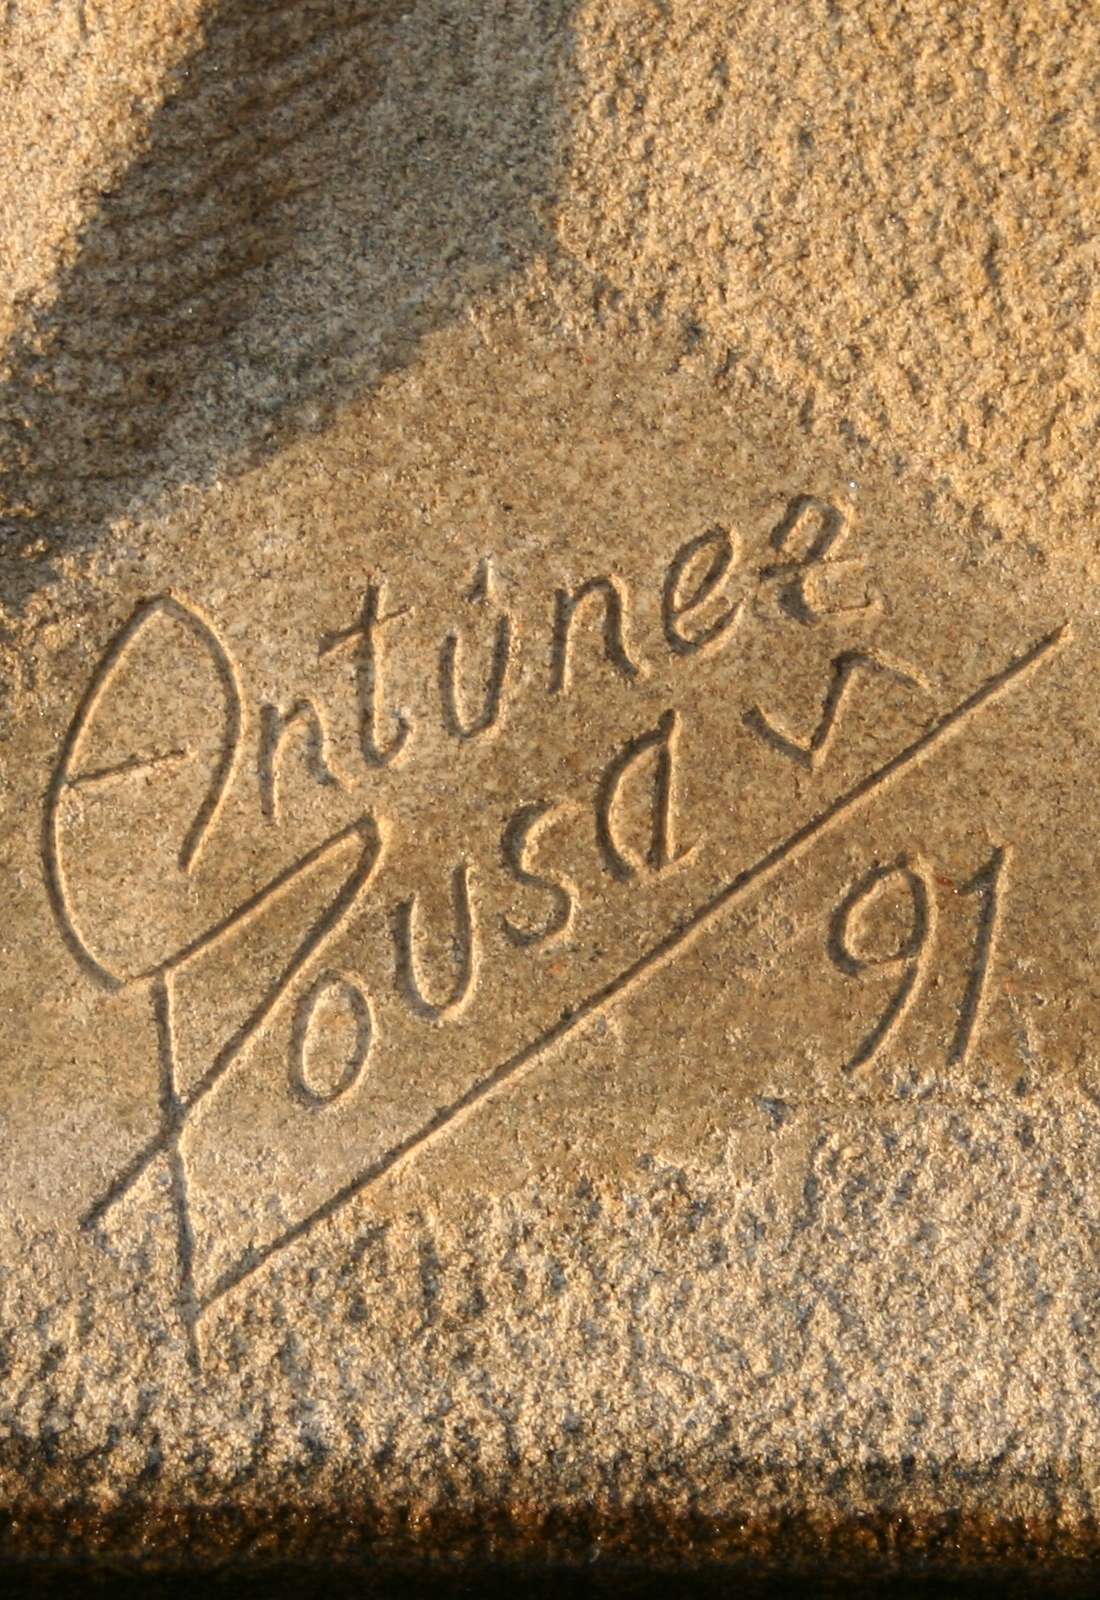
Signature of: antúnez pousa